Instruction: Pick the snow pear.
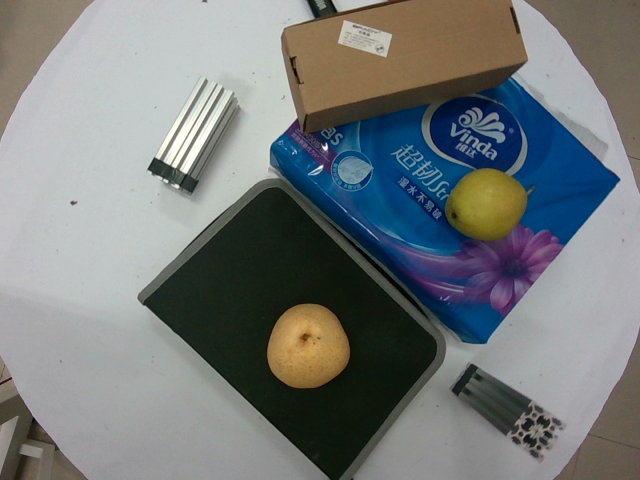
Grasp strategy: vertical